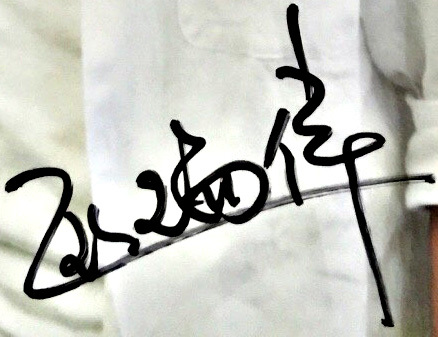
Signature of: au sui wai